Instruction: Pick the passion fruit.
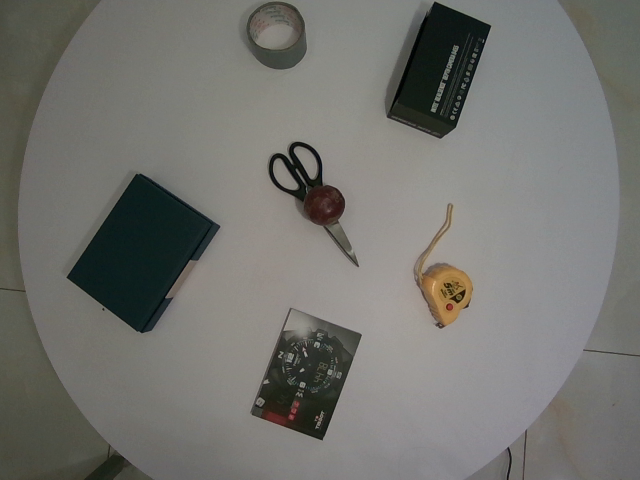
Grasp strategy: vertical